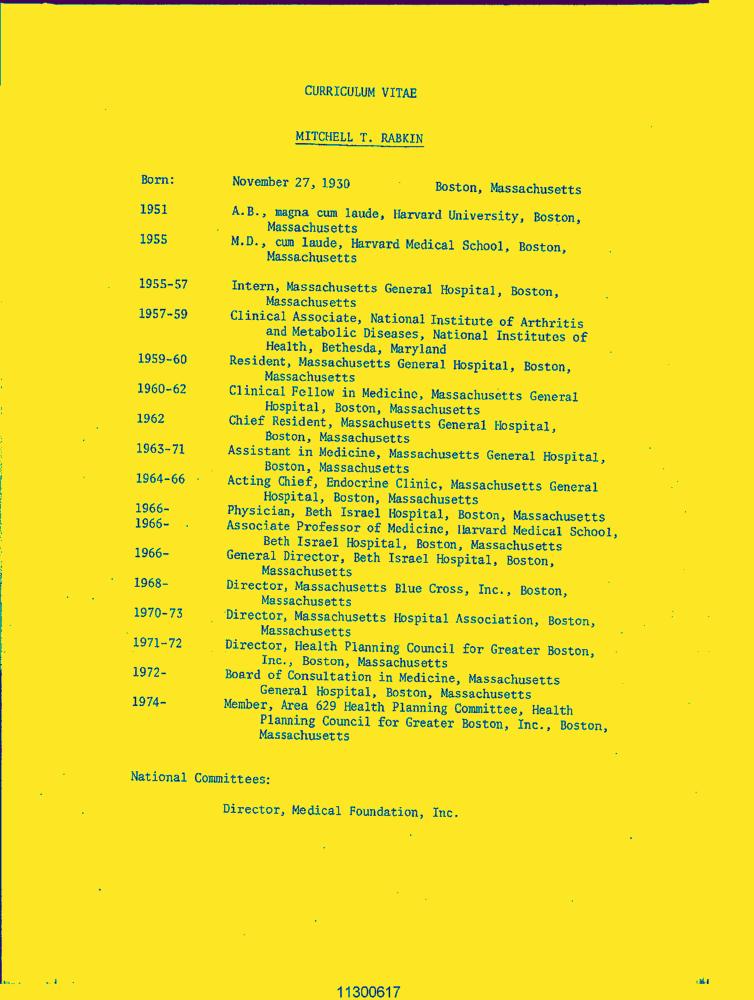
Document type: Resume-Doc